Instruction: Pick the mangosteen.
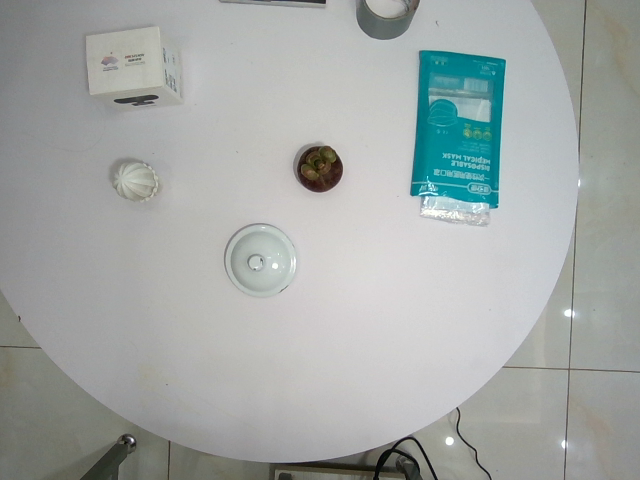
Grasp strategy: vertical